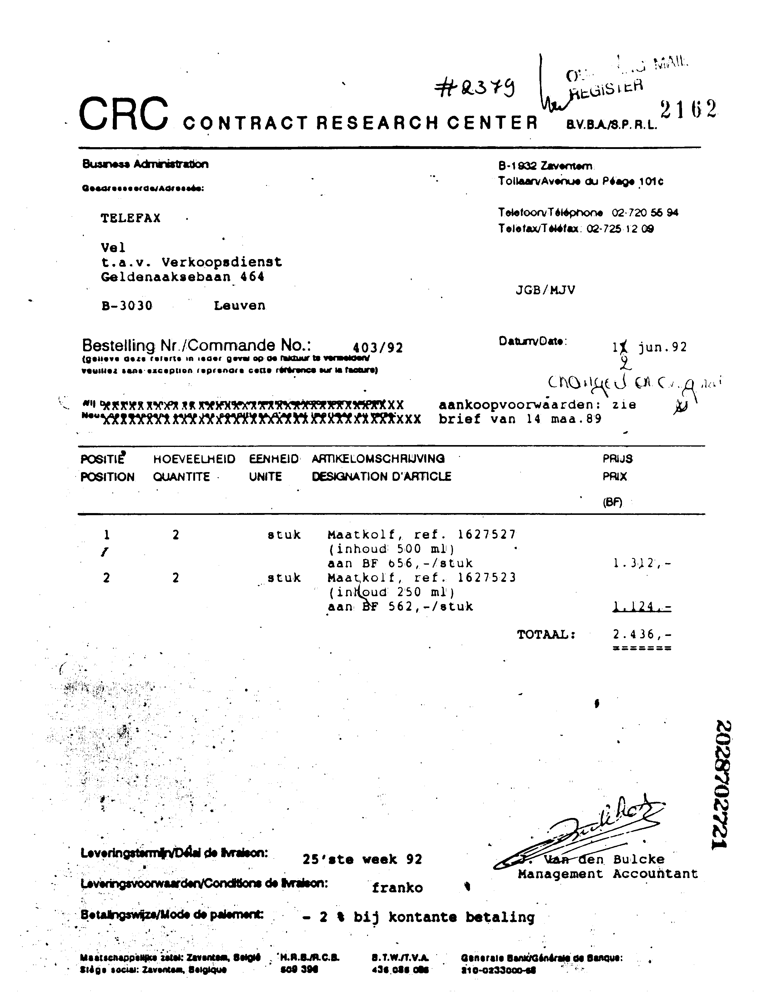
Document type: Invoice